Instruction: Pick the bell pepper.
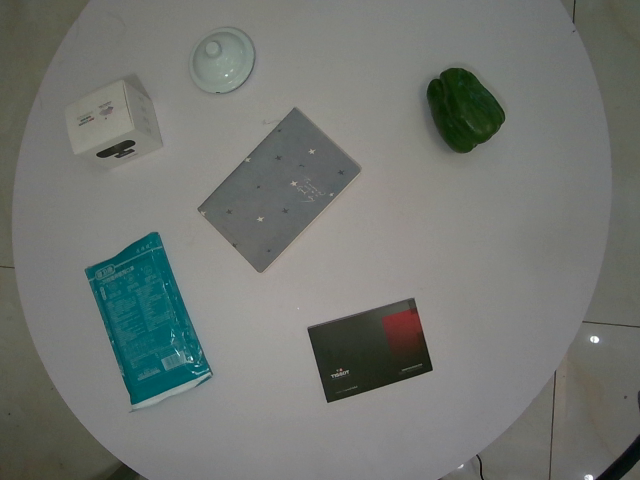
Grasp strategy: vertical